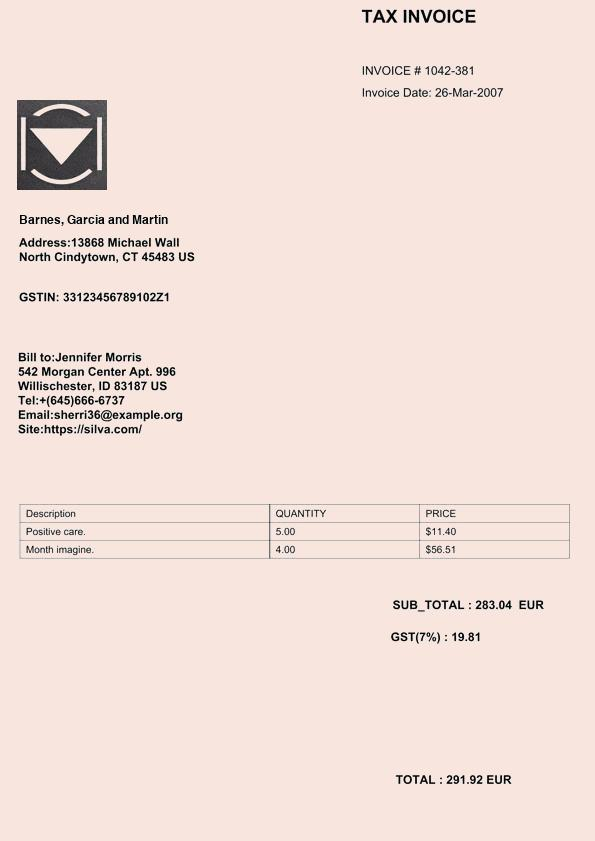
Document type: Invoice